Identify and extract the amount in words, amount in numbers, payee name, cheque date, and bank name from the image.
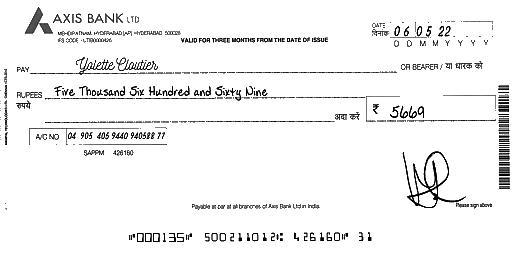
amt_in_words: Five Thousand Six Hundred and Sixty Nine
amt_in_figures: 5669
payee_name: Yolette Cloutier
bank_name: AXIS BANK
cheque_date: 06/05/22